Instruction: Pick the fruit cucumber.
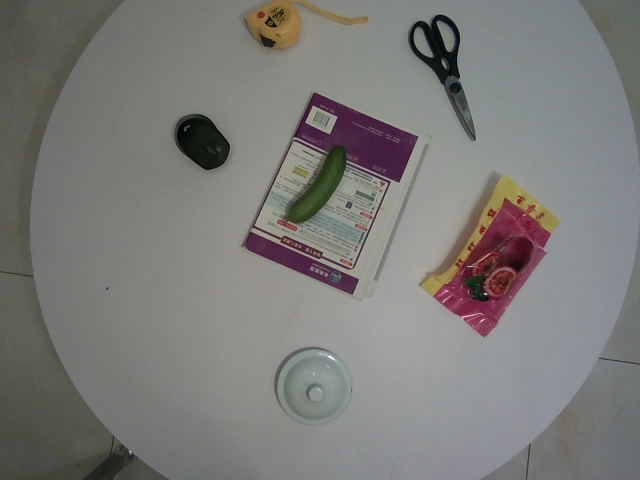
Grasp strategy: vertical